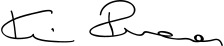
Signature of: kevin rudd